Question: What tax district, tax-rate area, or tax area code is specified in the document?
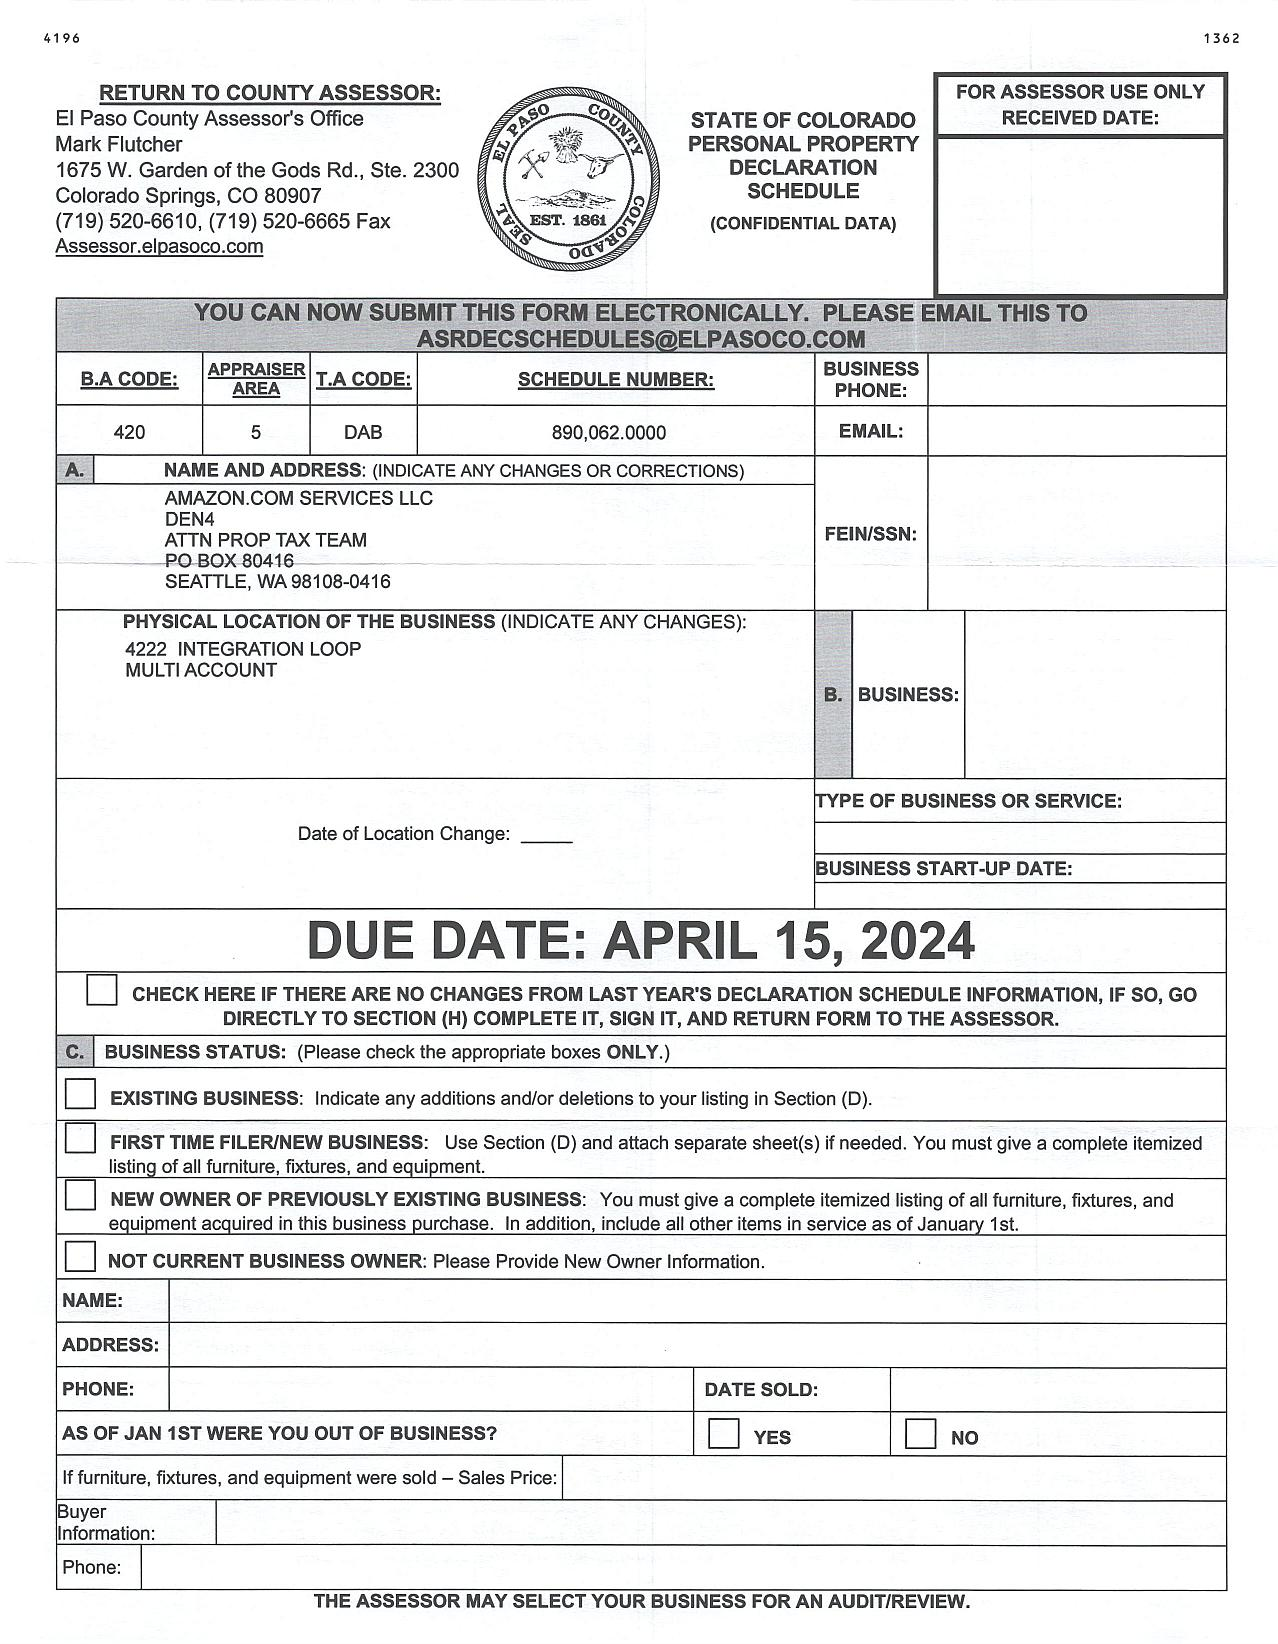
Answer: "DAB"